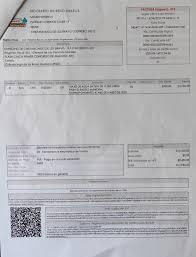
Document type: Invoice